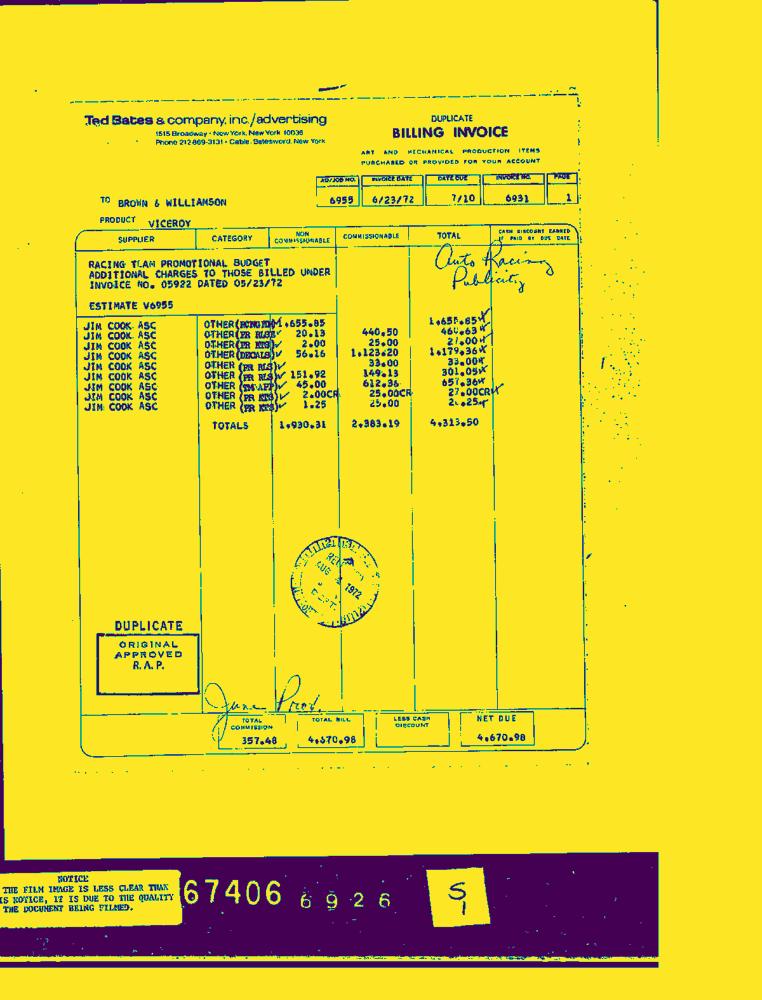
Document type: Invoice-Doc